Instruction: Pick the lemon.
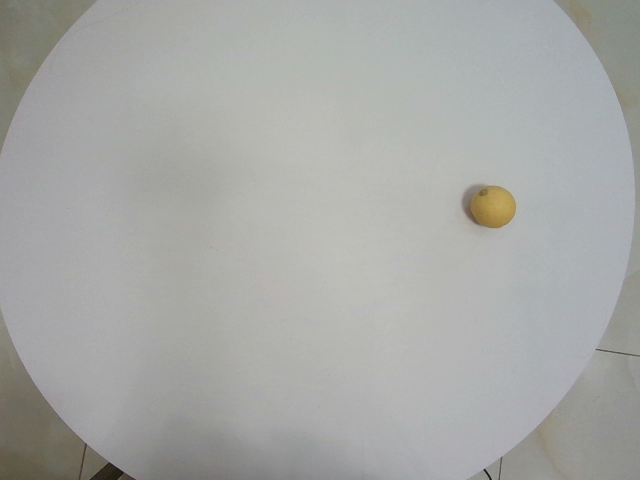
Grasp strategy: vertical